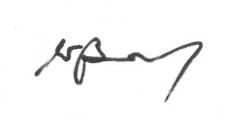
Signature of: wacław bałuk